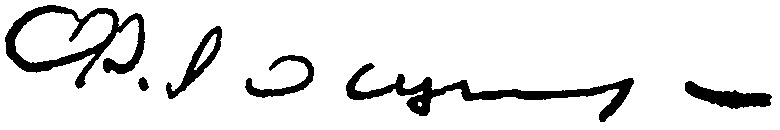
Signature of: fedor loschenkov